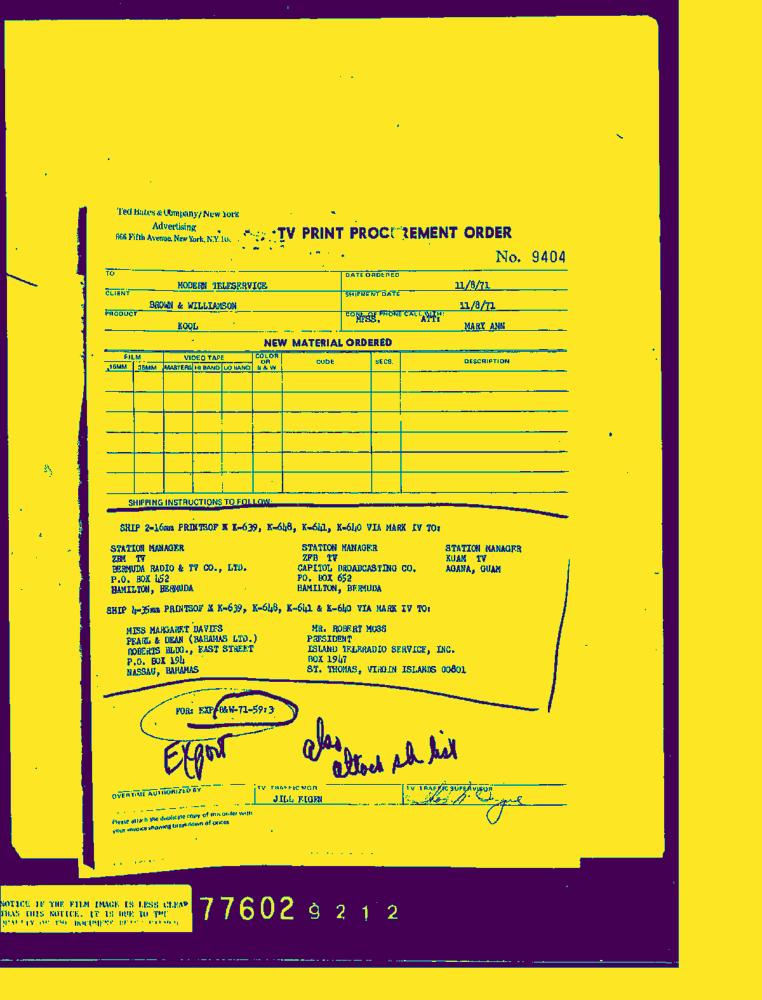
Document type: Invoice-Doc